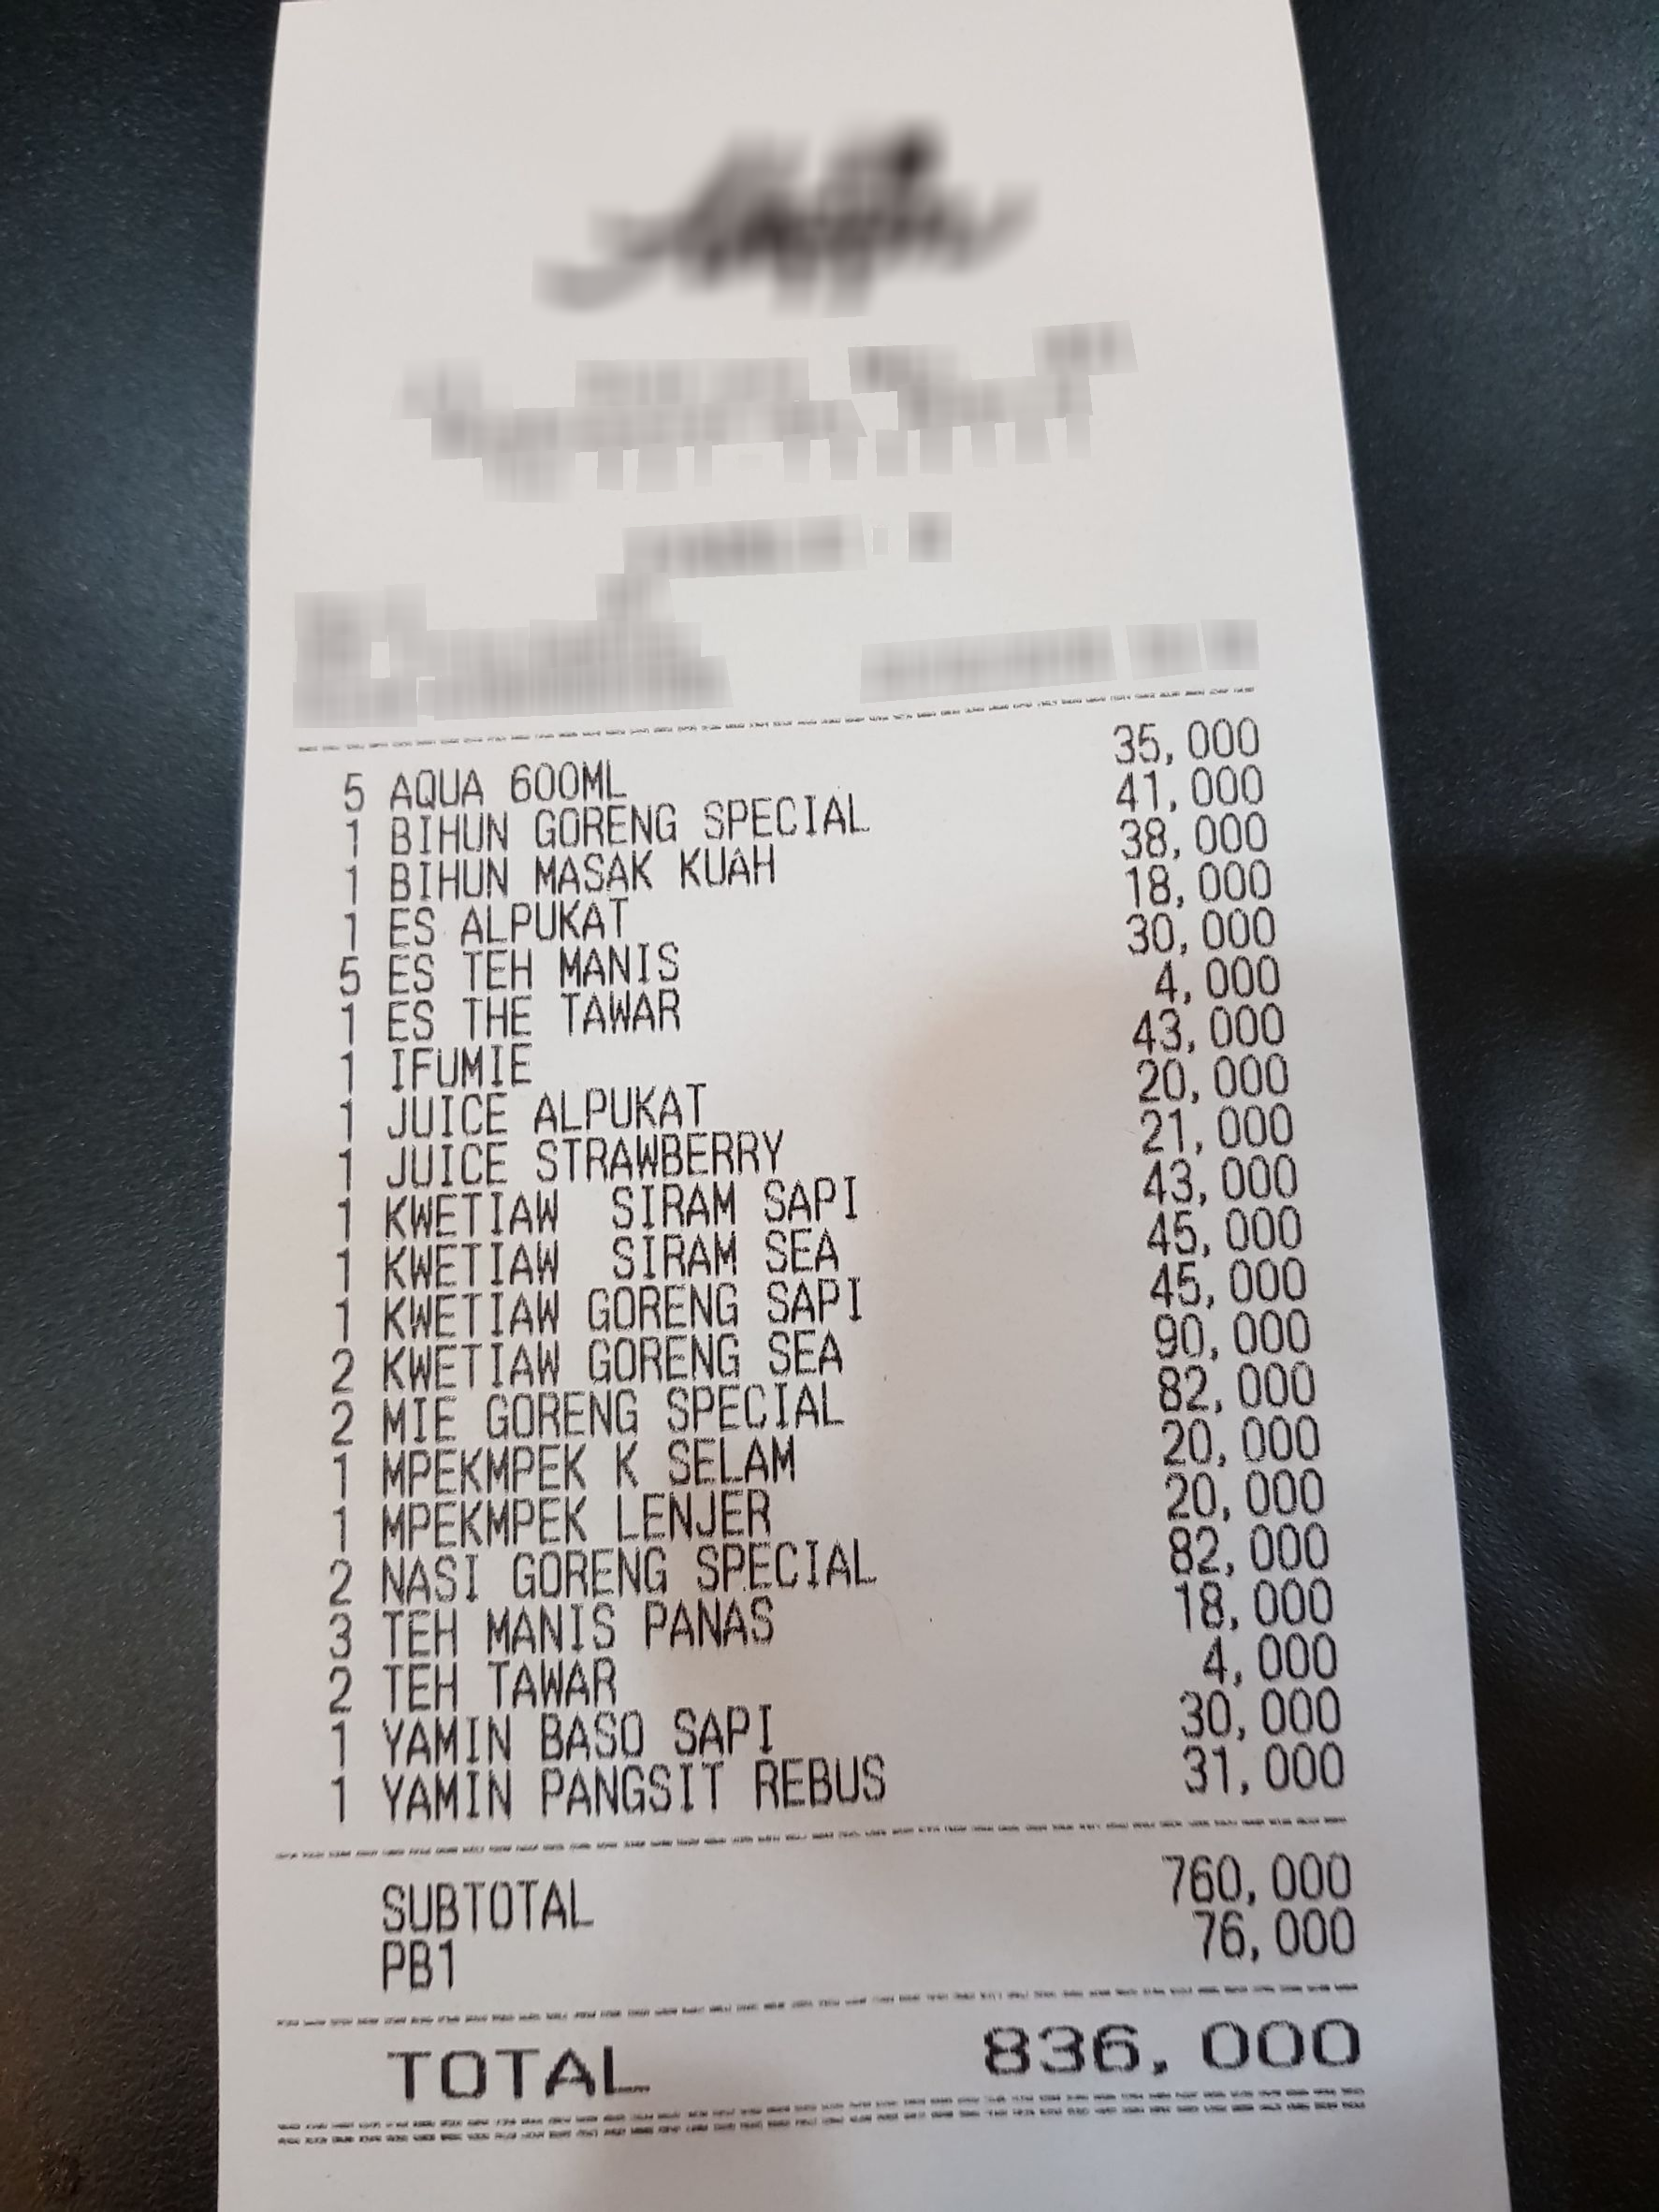
Number of items: 21
Subtotal: 760,000
Tax: 76,000
Total: 836,000
OCR text regions:
text: 5
text: AQUA
text: 600ML
text: 35,000
text: 1
text: BIHUN
text: GORENG
text: SPECIAL
text: 41,000
text: 1
text: BIHUN
text: MASAK
text: KUAH
text: 38,000
text: 1
text: ES
text: ALPUKAT
text: 18,000
text: 5
text: ES
text: TEH
text: MANIS
text: 30,000
text: 1
text: ES
text: THE
text: TAWAR
text: 4,000
text: 1
text: IFUMIE
text: 43,000
text: 1
text: JUICE
text: ALPUKAT
text: 20,000
text: 1
text: JUICE
text: STRAWBERRY
text: 21,000
text: 1
text: KWETIAW
text: SIRAM
text: SAPI
text: 43,000
text: 1
text: KWETIAW
text: SIRAM
text: SEA
text: 45,000
text: 1
text: KWETIAW
text: GORENG
text: SAPI
text: 45,000
text: 2
text: KWETIAW
text: GORENG
text: SEA
text: 90,000
text: 2
text: MIE
text: GORENG
text: SPECIAL
text: 82,000
text: 1
text: MPEKMPEK
text: K
text: SELAM
text: 20,000
text: 1
text: MPEKMPEK
text: LENJER
text: 20,000
text: 2
text: NASI
text: GORENG
text: SPECIAL
text: 82,000
text: 3
text: TEH
text: MANIS
text: PANAS
text: 18,000
text: 2
text: TEH
text: TAWAR
text: 4,000
text: 1
text: YAMIN
text: BASO
text: SAPI
text: 30,000
text: 1
text: YAMIN
text: PANGSIT
text: REBUS
text: 31,000
text: SUBTOTAL
text: 760,000
text: PB1
text: 76,000
text: TOTAL
text: 836,000